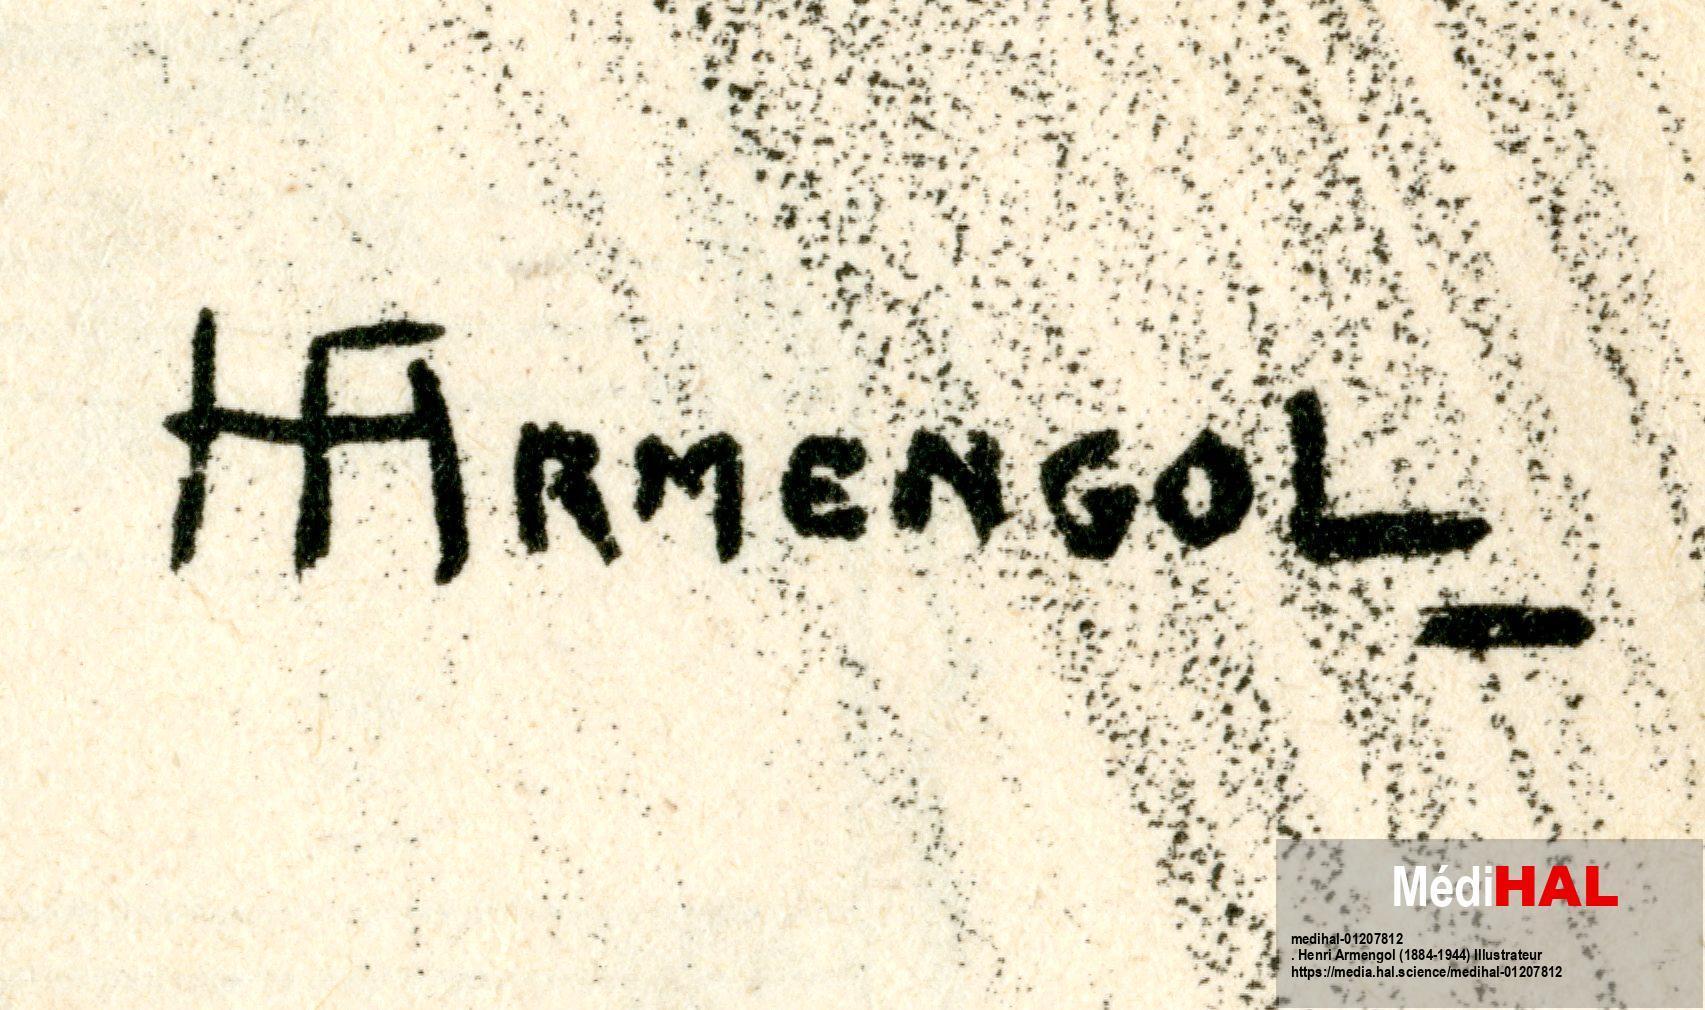
Signature of: henri armengol